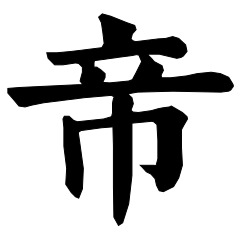
Signature of: emperor zhezong of song